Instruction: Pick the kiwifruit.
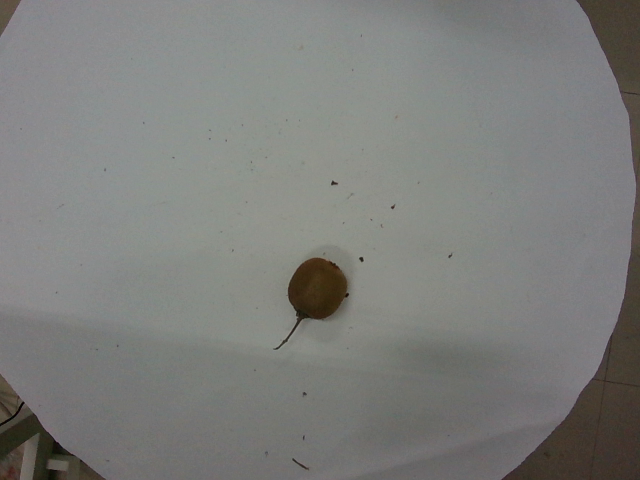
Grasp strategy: vertical